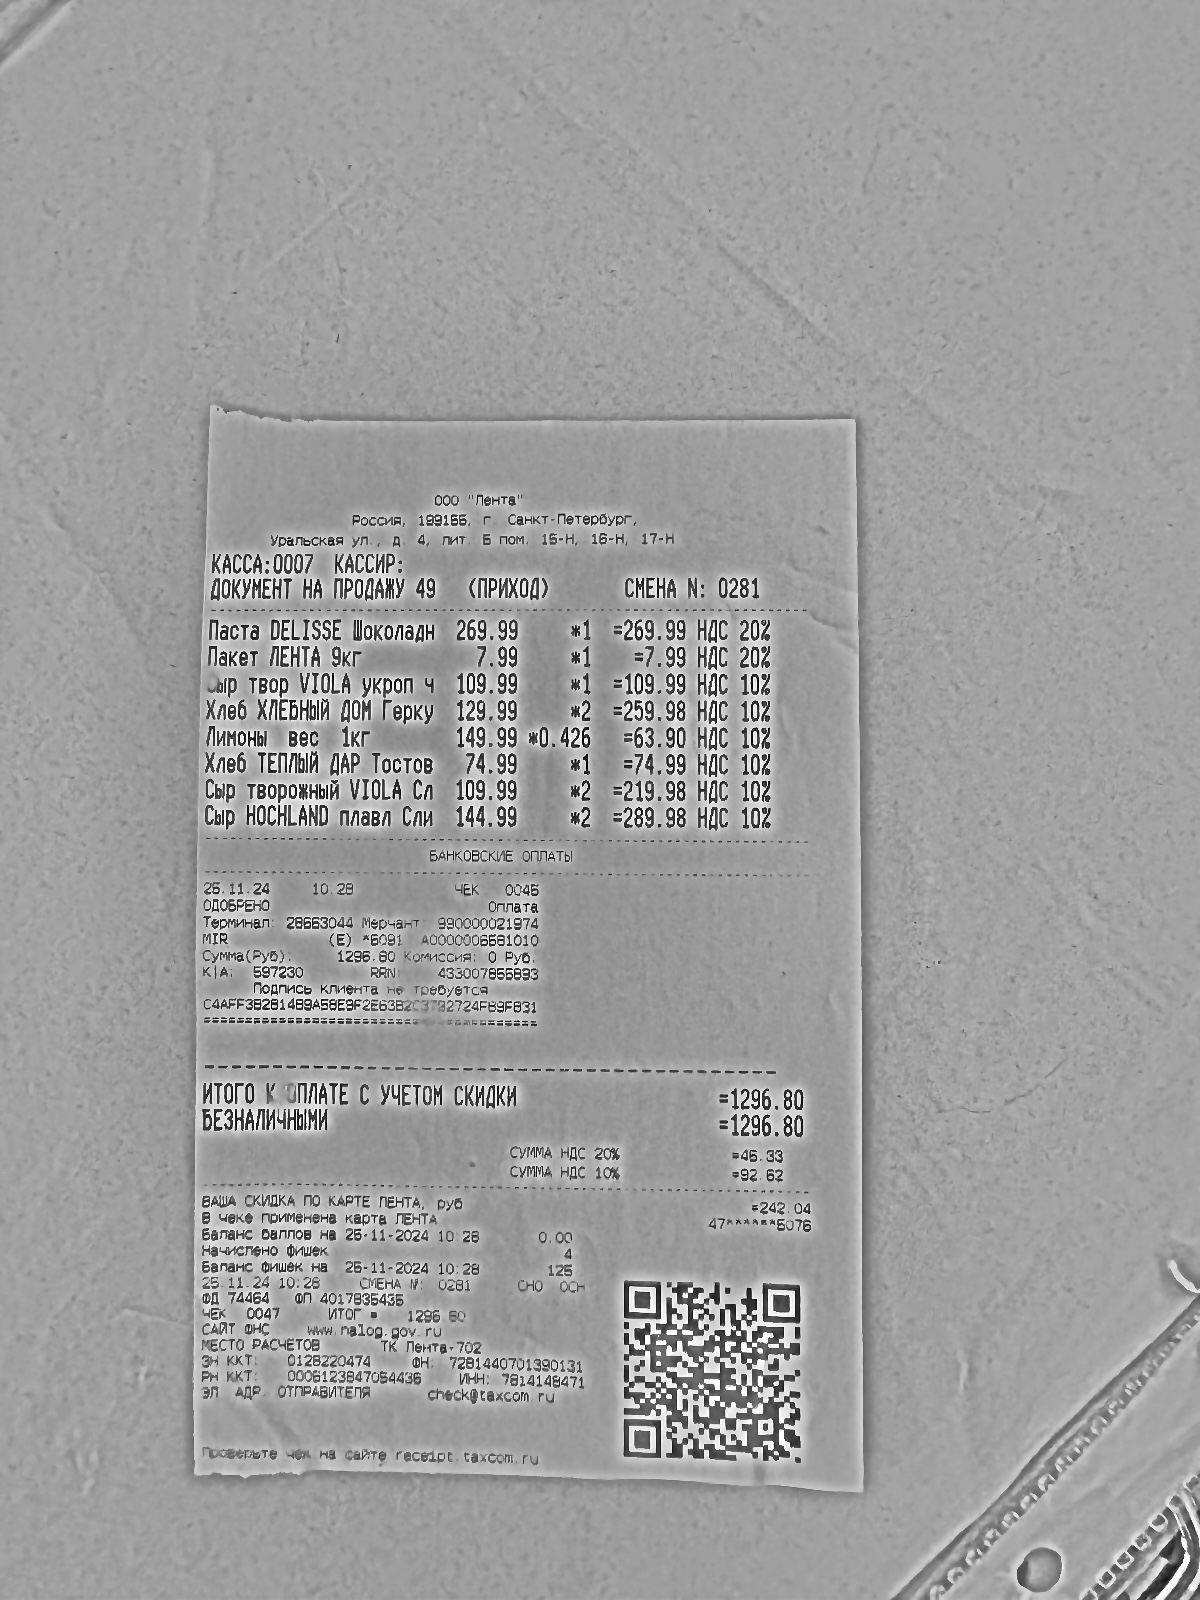
Продавец: ООО "Лента"
ИНН: 7814148471
Дата: 25.11.24
Товары: Паста DELISSE Шоколад; Лакет ЛЕНТА 9кг; Шар ТВОР VIOLLA укроп ч; Хлеб ХЛЕБНЫЙ ДОМ Герку; Лимоны вес 1кг; Хлеб ТЕПЛЫЙ ДАР ТОСТОВ; Сыр ТВОРЖНЫЙ VIOLLA Сл; Сыр HOCHLAND плавл Сли
Количество: 1.000; 1.000; 1.000; 2.000; 0.426; 1.000; 2.000; 2.000
Цена: 269.99; 7.99; 109.99; 129.99; 149.99; 74.99; 109.99; 144.99
Сумма: 269.99; 7.99; 109.99; 259.98; 63.90; 74.99; 219.98; 289.98
Итого: 1296.80